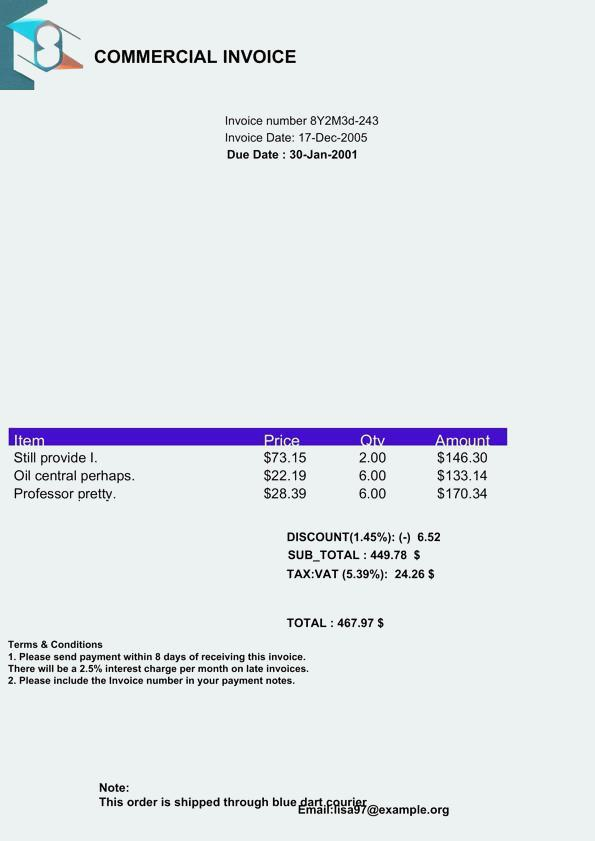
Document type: Invoice